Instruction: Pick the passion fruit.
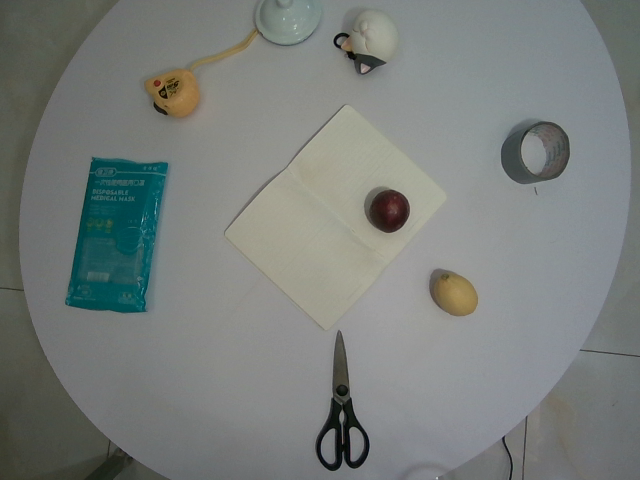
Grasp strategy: vertical